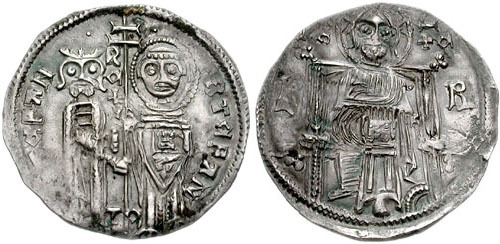
Signature of: stefan uroš iii